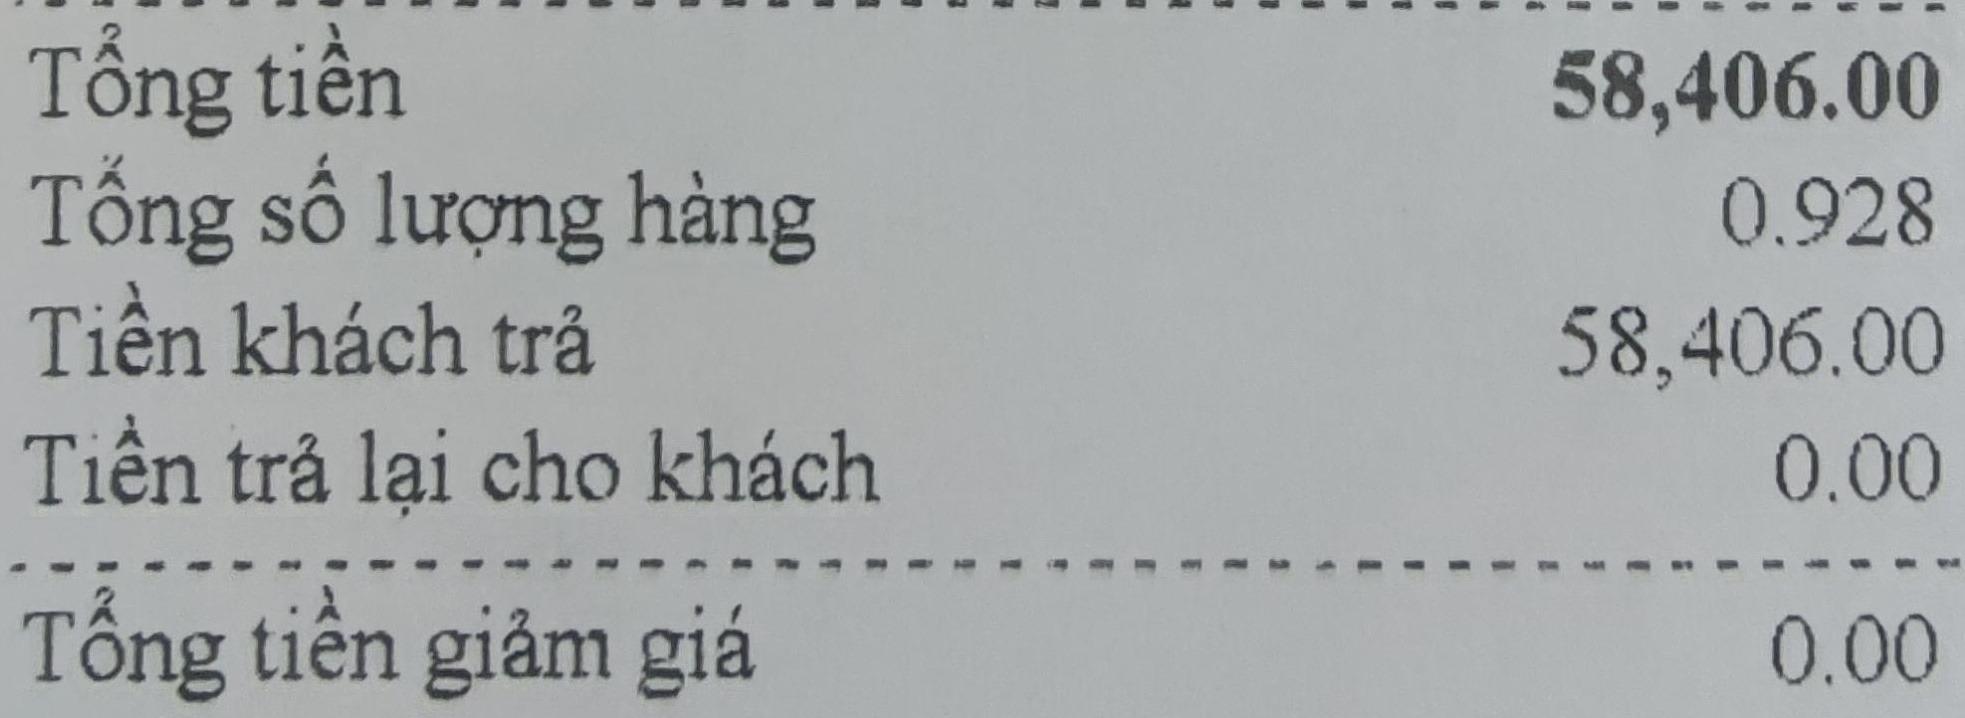
<table>
<tr>
<td>Tổng tiền</td>
<td>58,406.00</td>
</tr>
<tr>
<td>Tổng số lượng hàng</td>
<td>0.928</td>
</tr>
<tr>
<td>Tiền khách trả</td>
<td>58,406.00</td>
</tr>
<tr>
<td>Tiền trả lại cho khách</td>
<td>0.00</td>
</tr>
</table>

Tổng tiền giảm giá 0.00